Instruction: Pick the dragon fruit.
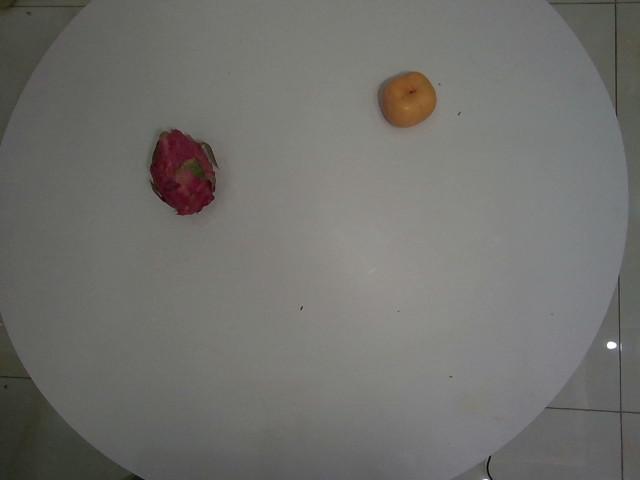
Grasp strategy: vertical